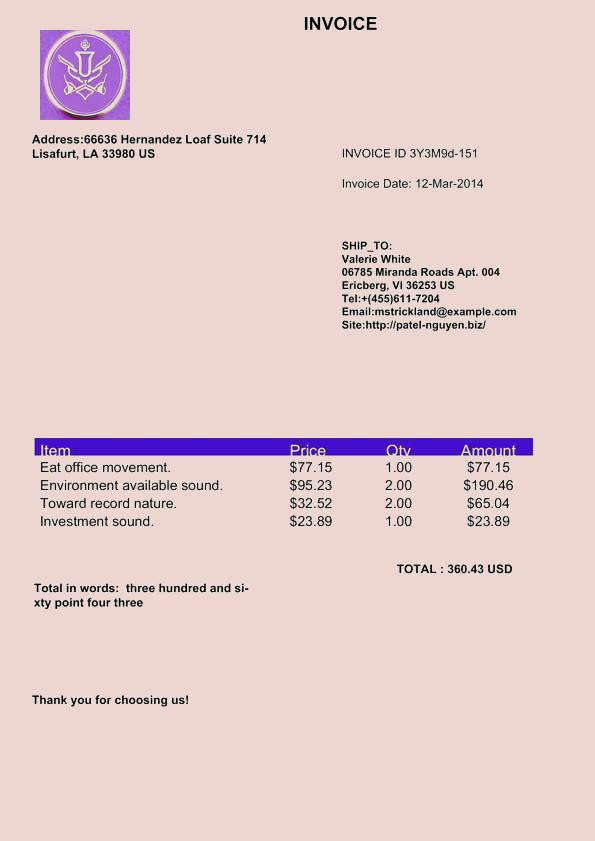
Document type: Invoice